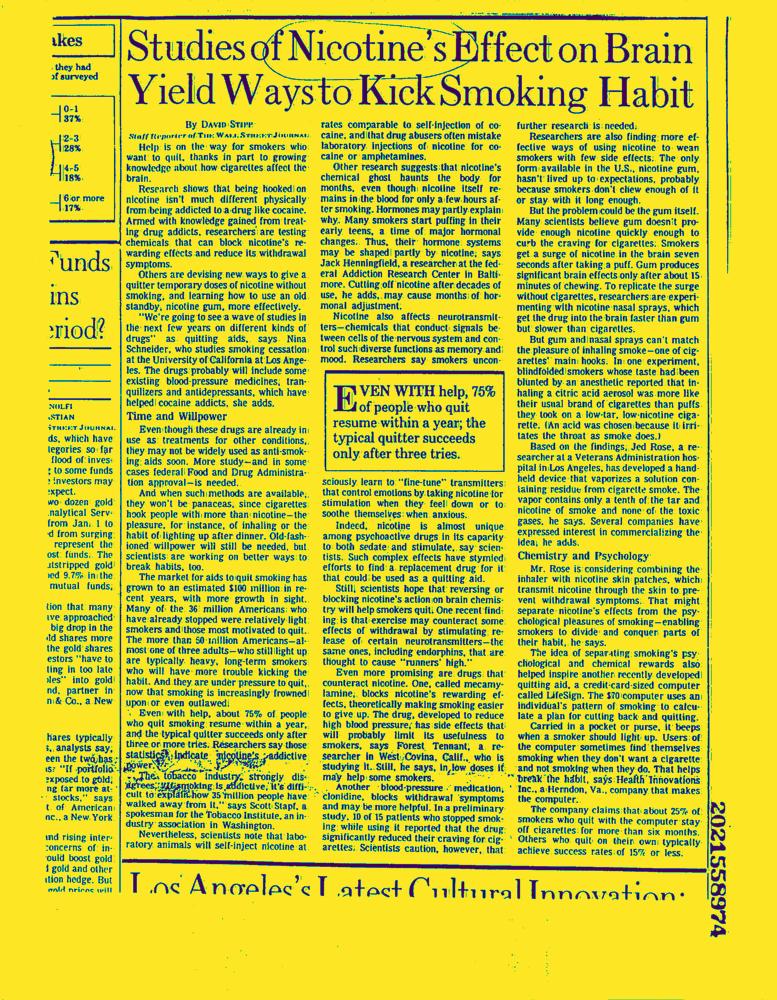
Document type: News-Article